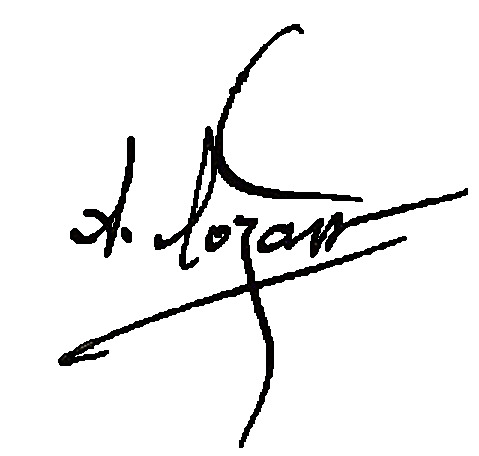
Signature of: anastas lozanchev